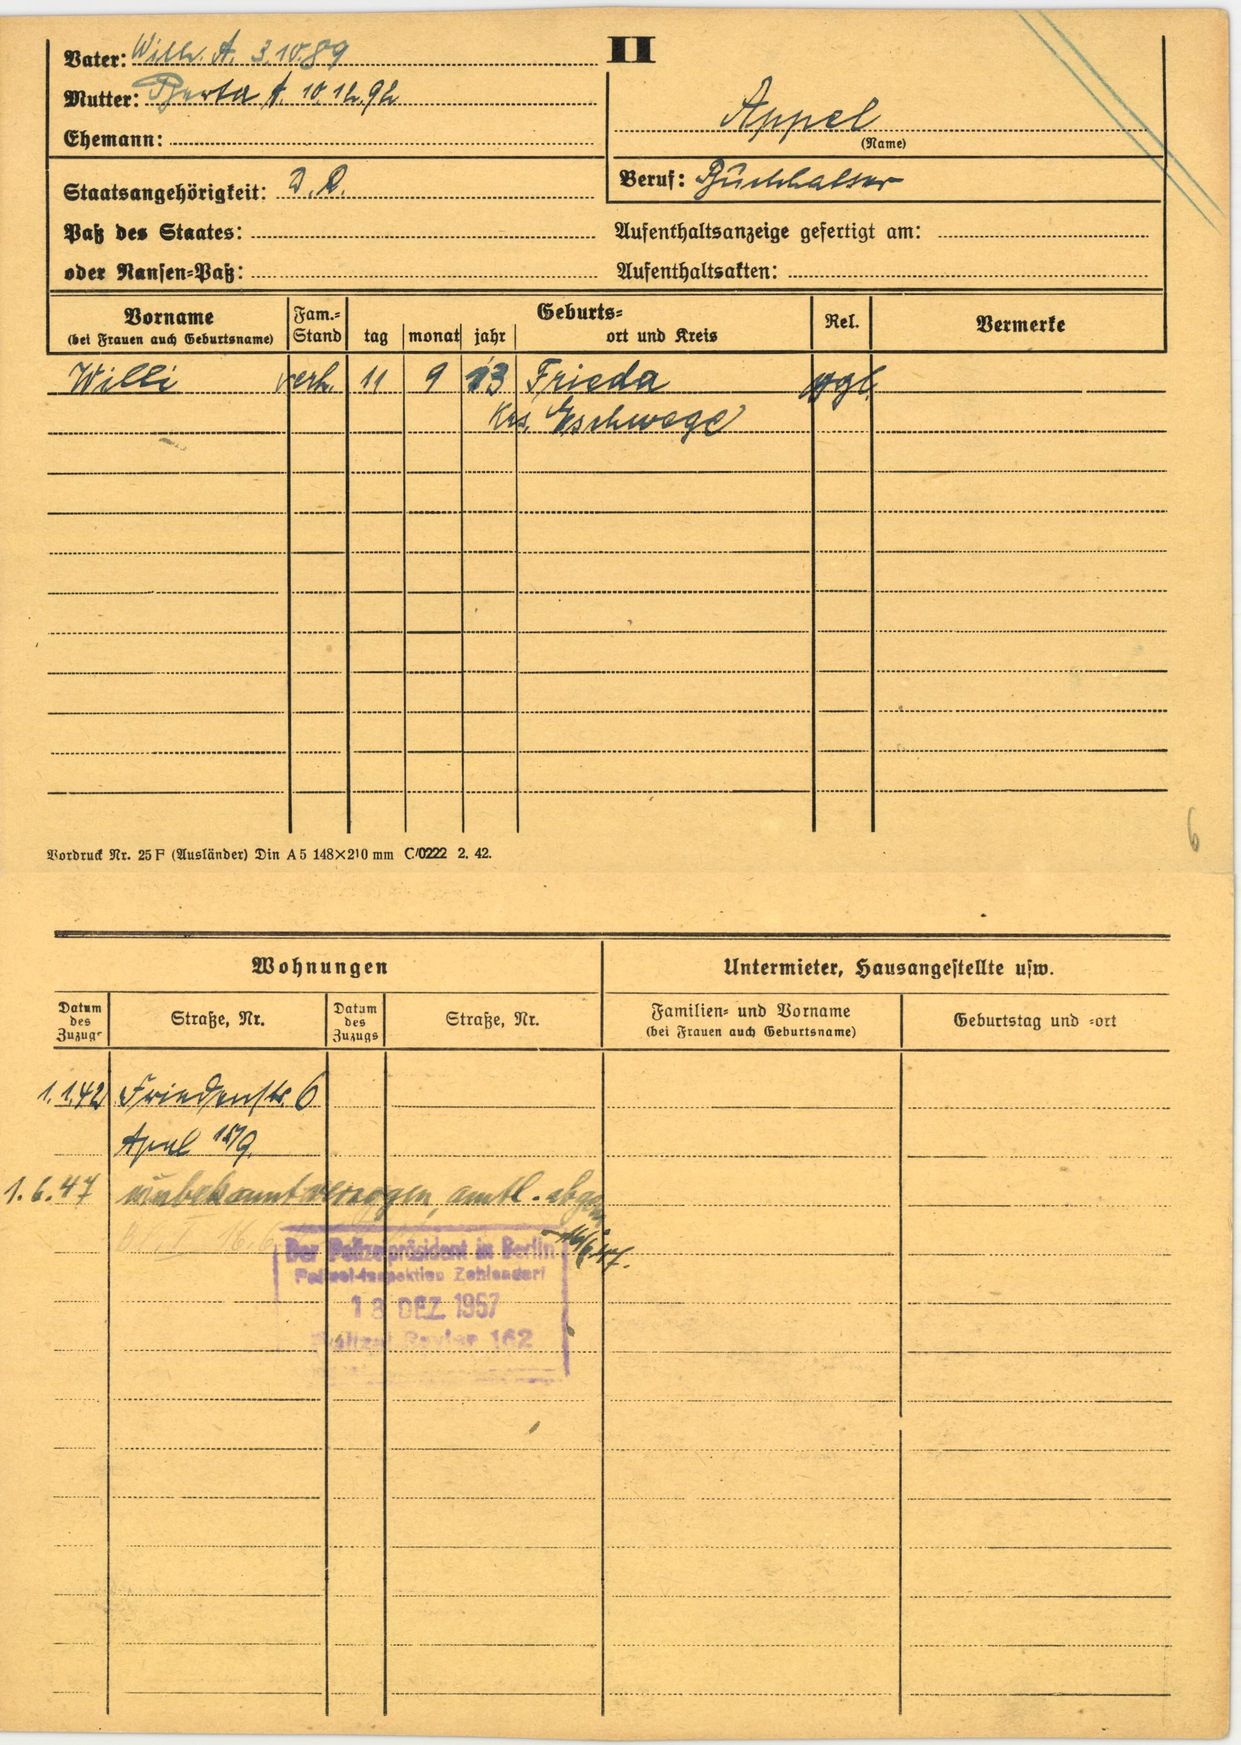
Appel